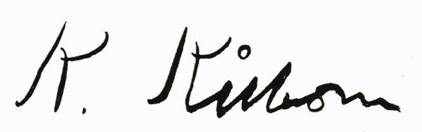
Signature of: karl kilbom